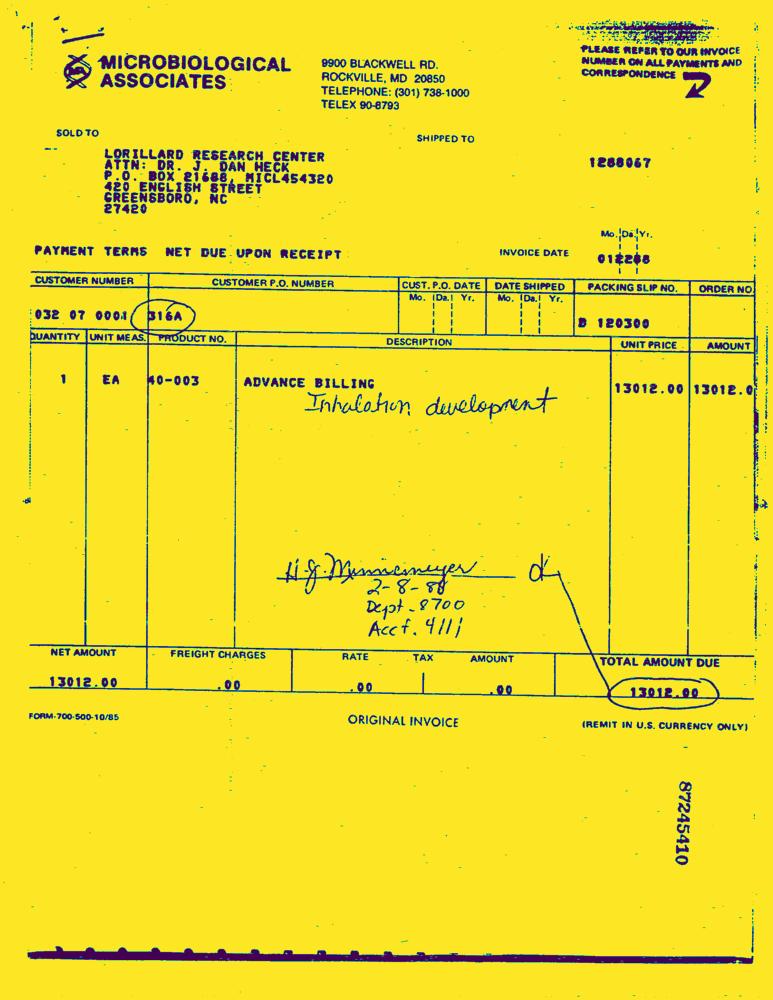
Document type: Invoice-Doc